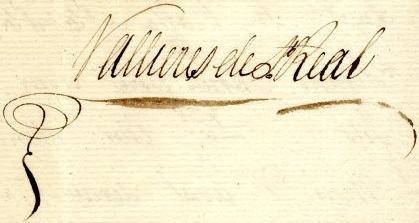
Signature of: joseph rémi vallières de saint réal